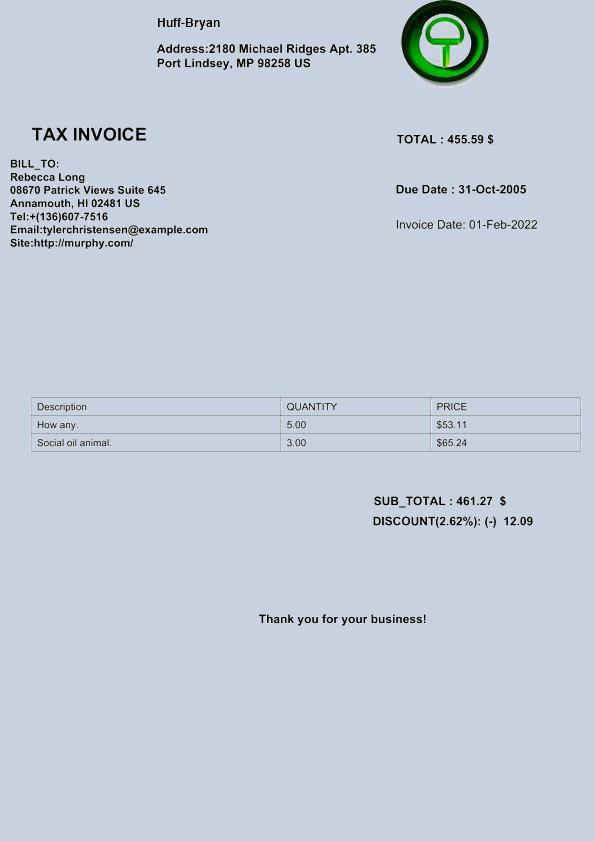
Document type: Invoice